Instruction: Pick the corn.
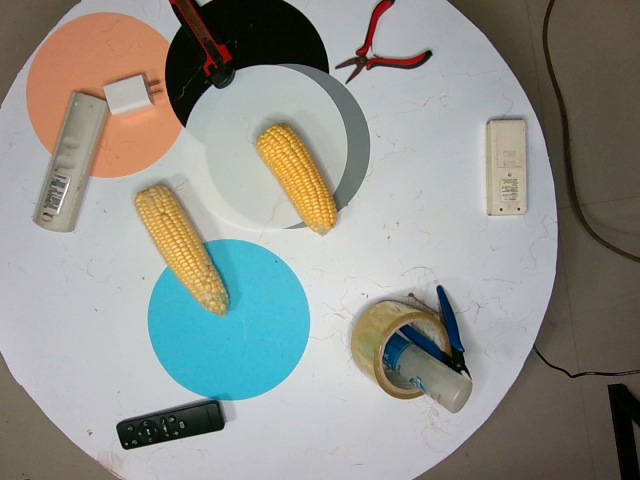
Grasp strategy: vertical